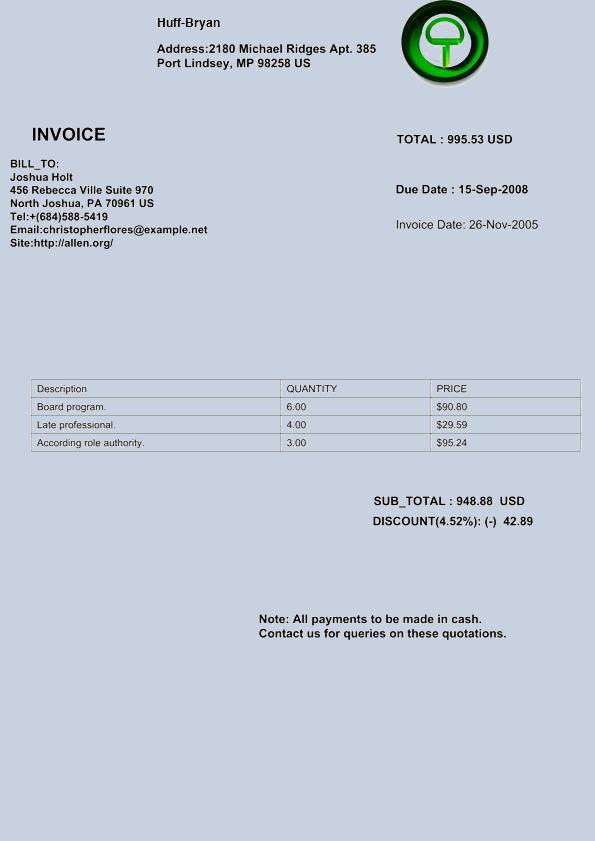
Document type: Invoice